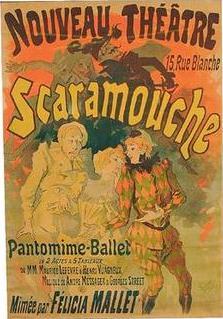
Signature of: maurice lefèvre